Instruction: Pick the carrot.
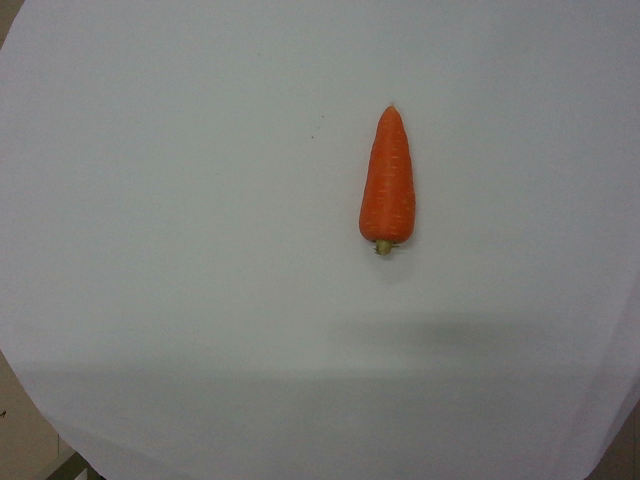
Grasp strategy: vertical